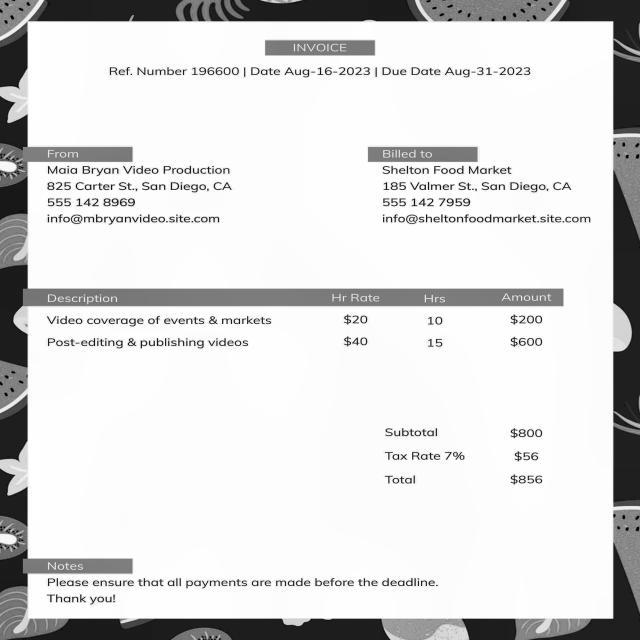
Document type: Invoice